Patient: Female, age 29
A 29-year-old woman presented with fever and productive cough at our hospital. She had undergone thymectomy for thymoma 9 years ago and had comorbid myasthenia gravis, pure red cell aplasia, and autoimmune hepatitis. She was prescribed immunosuppressants including cyclosporine (200 mg/d) and prednisolone (5 mg/d). Radiotherapy was initiated for a recurrent thymoma lesion 2 weeks before her admission delivered to a total dose of 54 Gy in 27 fractions (Fig. 1). Her bone marrow was an area spared from radiation therapy.
Pneumococcal pneumonia episode in the previous months were remarkable in her medical history. Her chest examination revealed bilateral coarse crackles and rhonchi. Laboratory examination revealed leukocytosis with a left shift and elevated C-reactive protein. Hypogammaglobulinemia, fungal antigens, and Mycobacterium tuberculosis infection were unremarkable on the interferon-gamma release assay and anti-HIV antibodies. Chest computed tomography (CT) revealed infiltrations and a granular shadow in the bilateral lobes (Fig. 2A). She was diagnosed with broncho-pneumonia and hospitalized.
After admission, a 14-d course of piperacillin-tazobactam was initiated for broncho-pneumonia, and her symptoms and laboratory findings improved. However, after switching from piperacillin-tazobactam to an oral antimicrobial (levofloxacin), pneumonia reexercabted (Fig. 2B).
Therefore, piperacillin-tazobactam treatment was resumed and pneumonia was under control again; however, drug fever and granulocytopenia caused by piperacillin-tazobactam was observed and hence cefepime was administered as an alternative. However, severe drug eruptions were observed 4 d after switching to cefepime, and drug eruption exacerbated even after a switch to meropenem. Therefore, antimicrobial treatment was discontinued. Antimicrobial therapy with cefepime, piperacillin-tazobactam, and meropenem were administered for 21 d. Drug eruption improved with no treatment after discontinuation of antimicrobial therapy. Immunodeficiency was suspected as the cause of recurrent lower respiratory tract infections because peripheral CD4-positive cells were reduced to 284 mu/L, and lymphocytopenia (<1,000/muL) occurred after radiation therapy for recurrent thymoma. Hypogammaglobulinemia was not observed; nonetheless, immunoglobulin was administered at 5,000 mg once daily for three consecutive days for severe infection. Furthermore, cyclosporine was gradually tapered to 100 mg/d after admission to control pneumonia. After discontinuation of antimicrobial therapy, fever recurred and the oxygen demand increased, and CT revealed new consolidation in her lower lobe of the left lung (Fig. 2C).
For the third treatment cycle for pneumonia, a combination of vancomycin and doripenem, plus immunoglobulin, was initiated, because methicillin-resistant Staphylococcus aureus (MRSA) and Pseudomonas fluorescens were detected in sputum cultures after hospitalization. Despite intensive treatment, no improvement in the oxygen demand and fever was observed. Since the patient had pneumonia refractory to broad-spectrum antimicrobial agents, pneumonia caused by agents other than bacterial was suspected as the cause of the respiratory failure and pneumonia findings on chest CT. Simultaneously, candidiasis was noted in the oral cavity (Fig. 3), and the decline in CD4-positive cells suggested T-cell immunodeficiency.
Furthermore, based on elevated serum beta-D glucan levels and a positive PCR test for Pneumocystis jirovecii in sputum samples, P. jirovecii pneumonia was diagnosed as a cause of respiratory failure. Along with antimicrobial treatment, sulfamethoxazole (3,600 mg/d) and trimethoprim (720 mg/d) were initiated, and prednisolone was administered at 80 mg/d. Respiratory failure improved rapidly, and the infiltrative shadow on chest X-ray was obliterated. Prednisolone was tapered to a maintenance dose over 2 weeks, and anti-biotherapy and sulfamethoxazole/trimethoprim were administered for 3 weeks each and completed. During hospitalization, the peripheral lymphocyte count was elevated to almost 2,000/muL, and she was discharged on hospitalization day 99 without pneumonia recurrence after treatment for P. jirovecii pneumonia. Her clinical course after admission is described in Fig. 4. During her hospitalization, her gammaglobulin levels remained within the normal range, while her peripheral lymphocyte counts tended to slowly increase.
Keywords: myasthenia gravis, oral candidiasis, pneumoniae, radiotherapy, t-cell immunodeficiency, thymoma
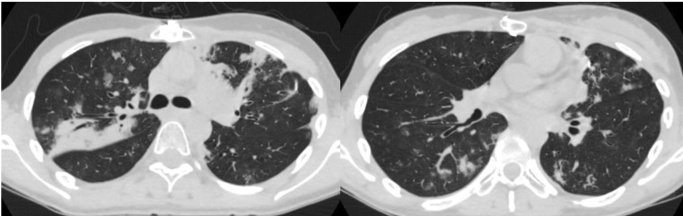
Image caption: Chest computed tomographic images upon hospitalization. . Chest computed tomography revealed centrilobular granular and infiltrative shadows and thickening of the bronchial wall in bilateral lung fields.